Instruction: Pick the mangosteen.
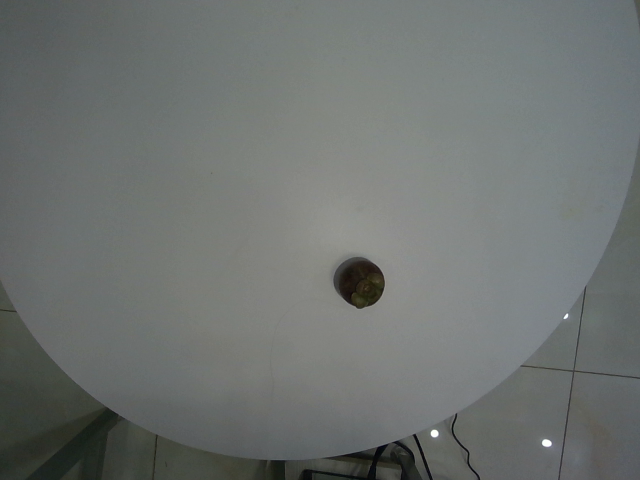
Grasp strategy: vertical